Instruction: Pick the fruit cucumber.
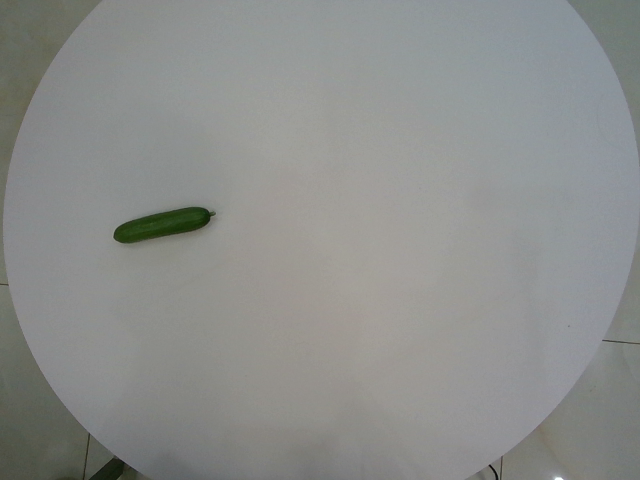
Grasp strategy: vertical